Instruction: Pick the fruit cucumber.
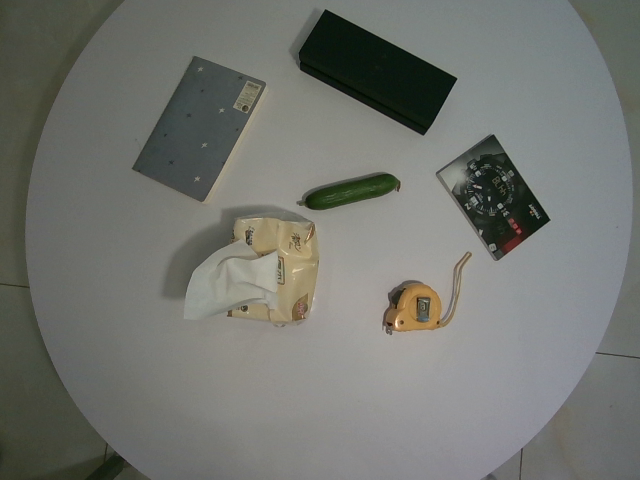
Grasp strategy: vertical